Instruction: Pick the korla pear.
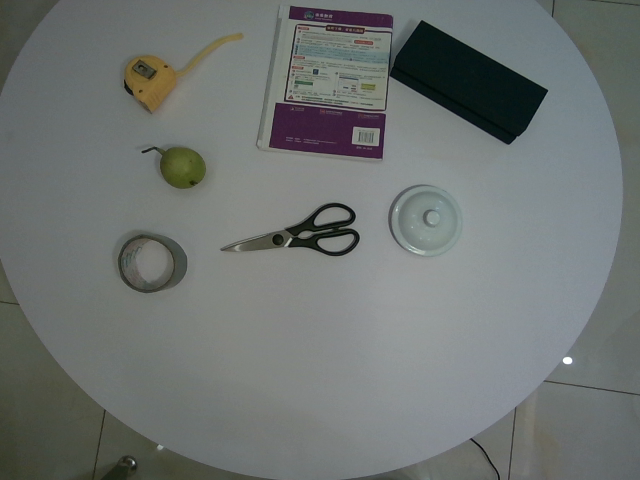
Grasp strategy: vertical